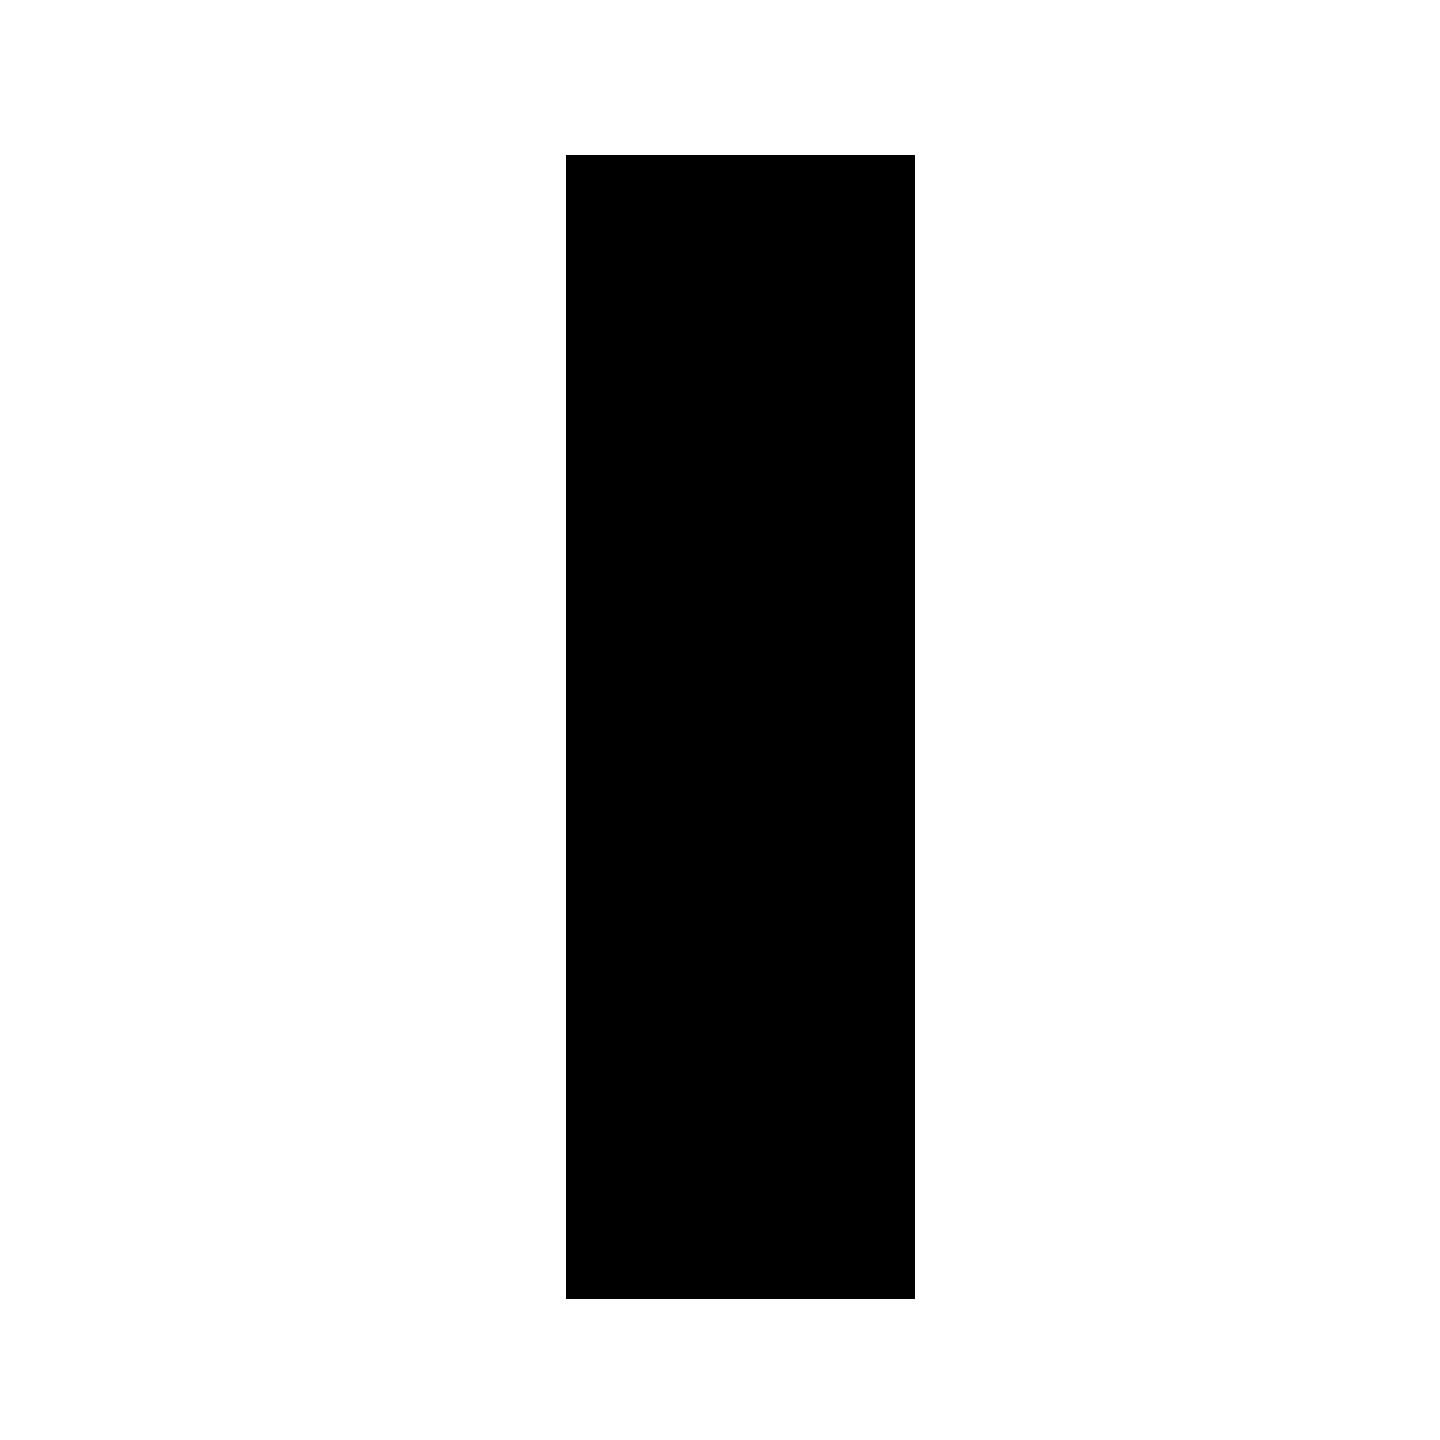
Signature of: mohammad ali bateni